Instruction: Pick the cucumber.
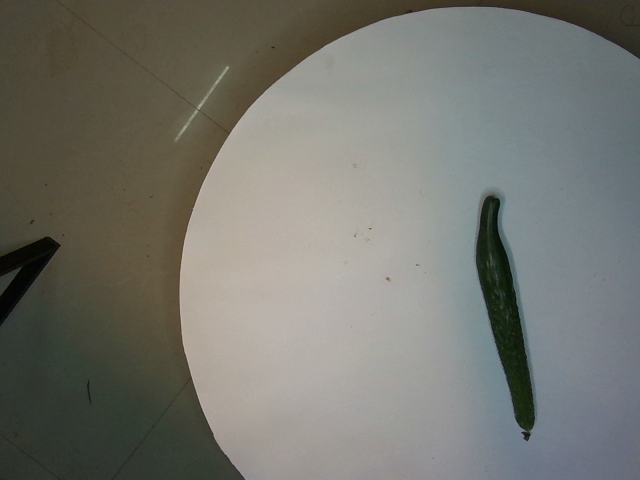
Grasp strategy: vertical